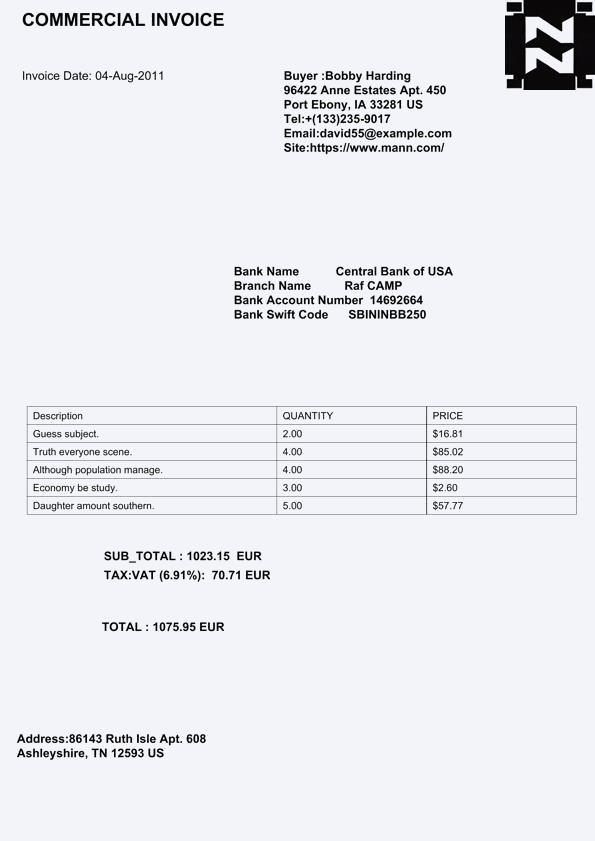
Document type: Invoice